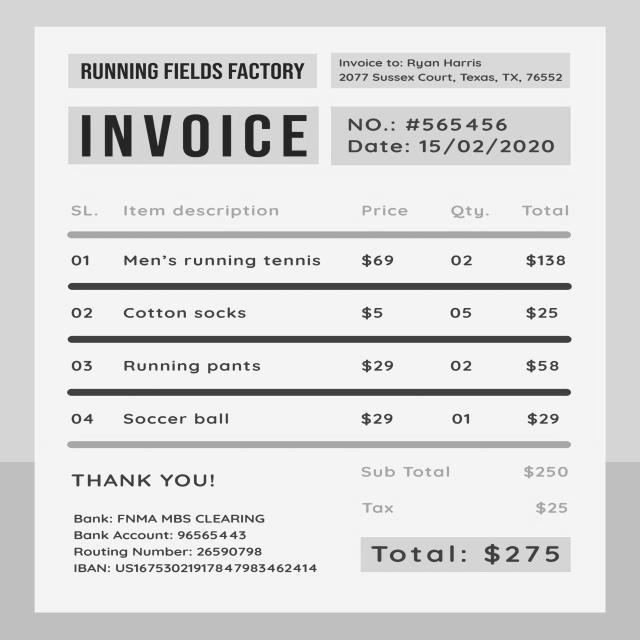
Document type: Invoice